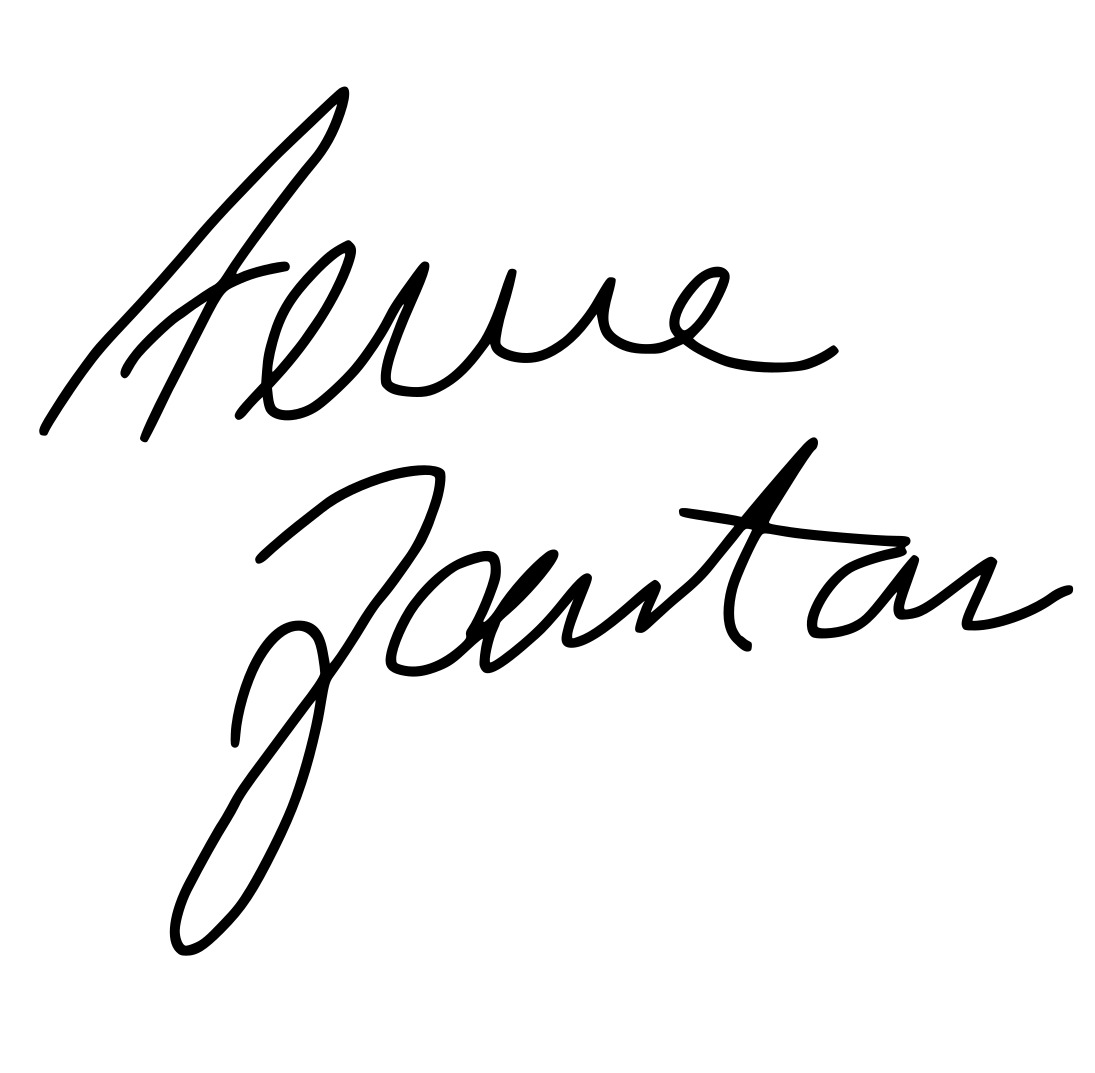
Signature of: anna jantar